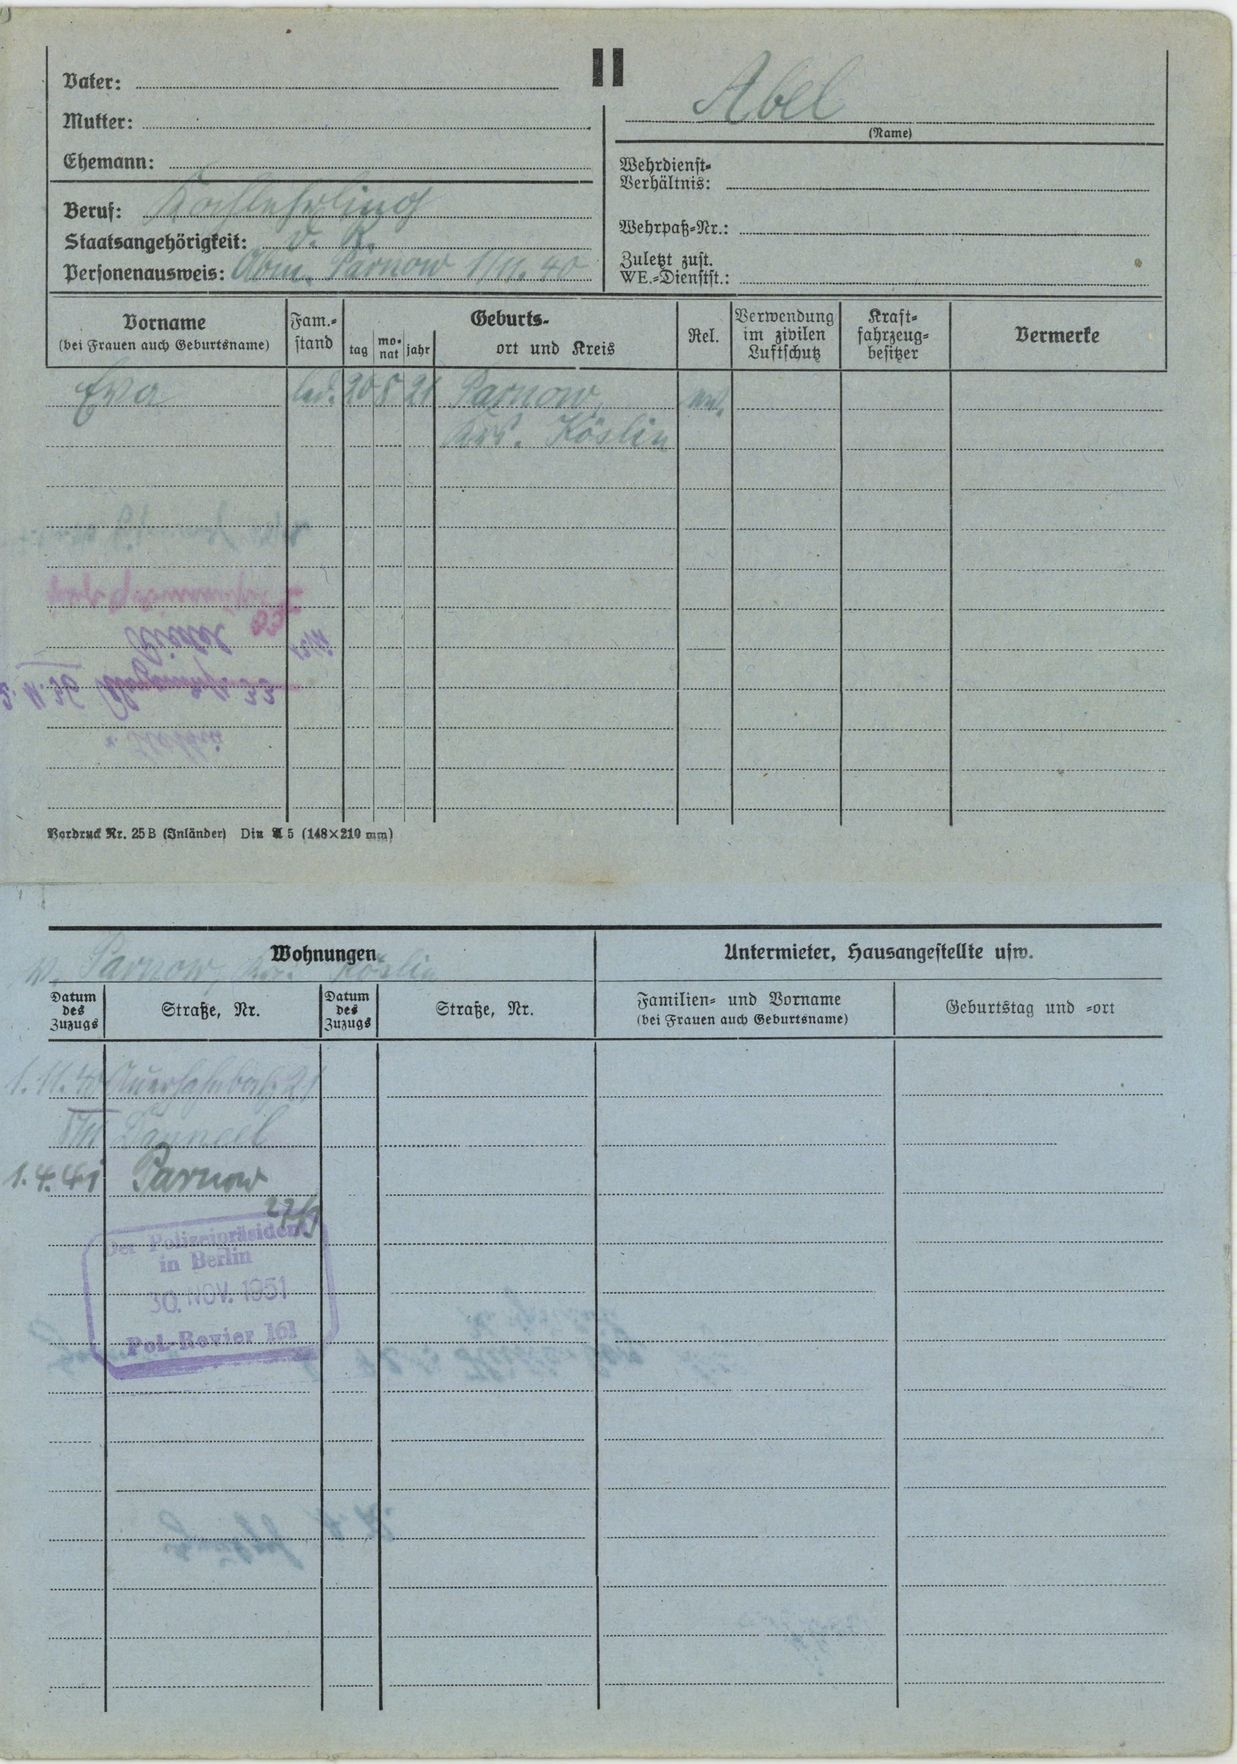
Abel